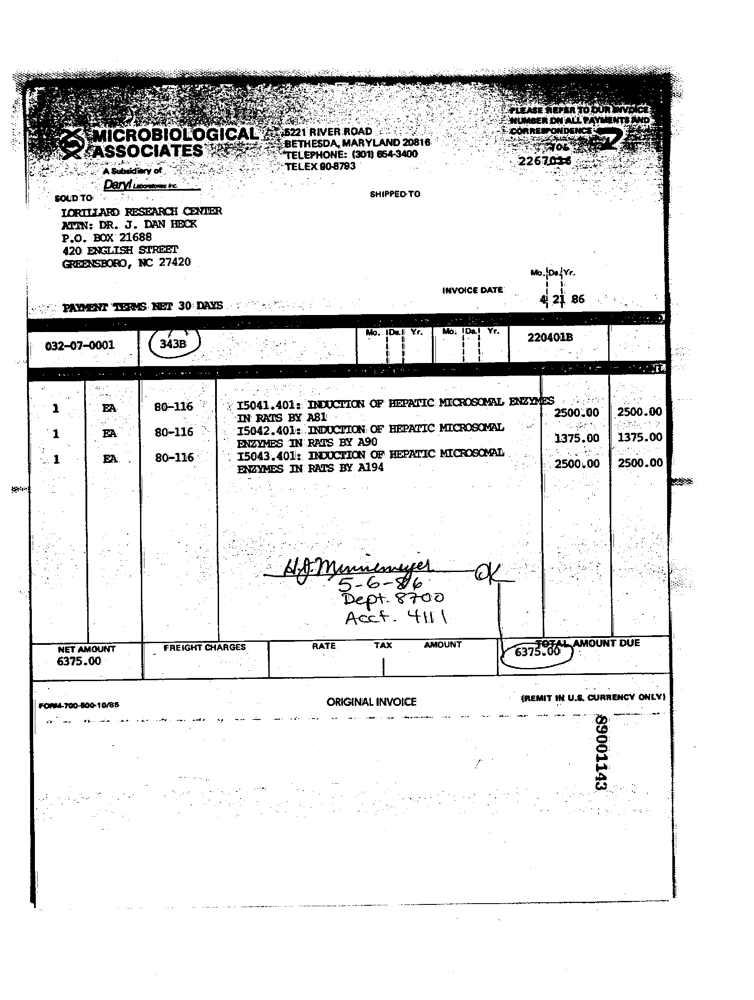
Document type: Invoice